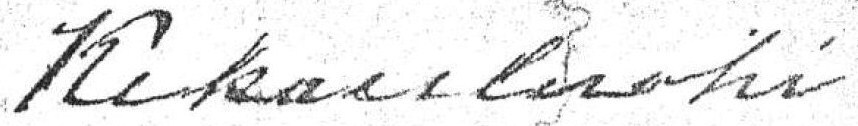
Signature of: kekāuluohi